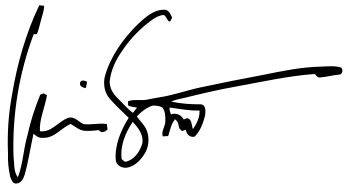
Signature of: vic sotto